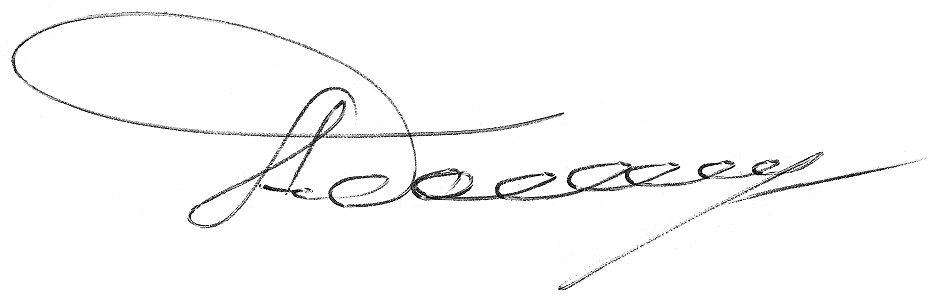
Signature of: andrei bannikov